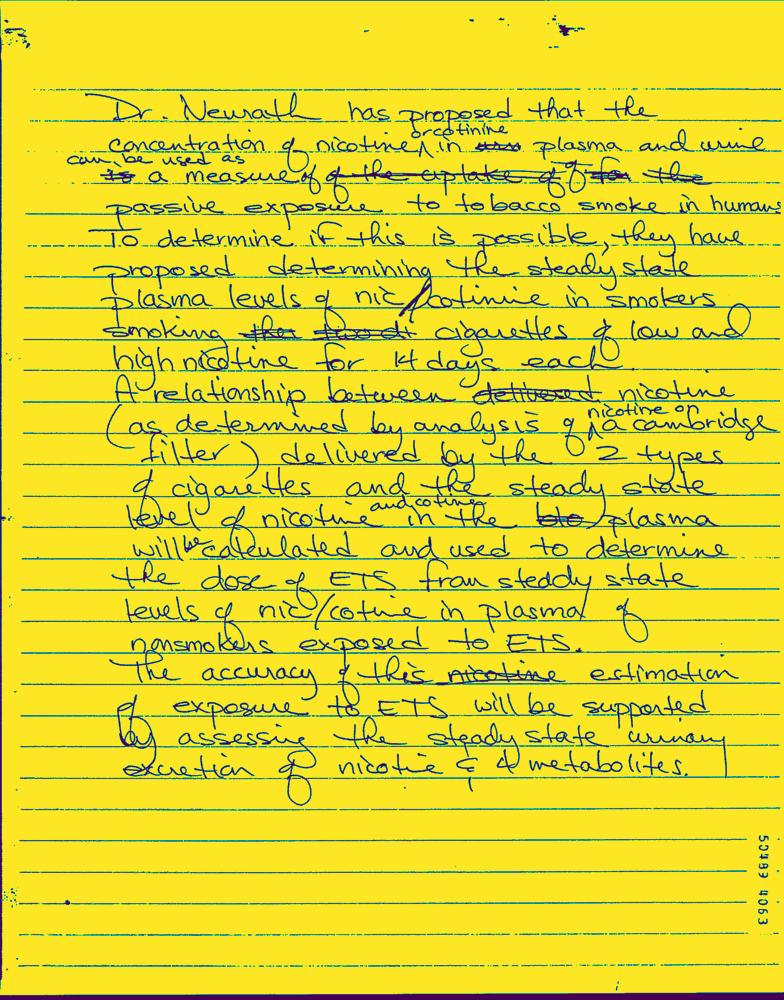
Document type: Hand-Written